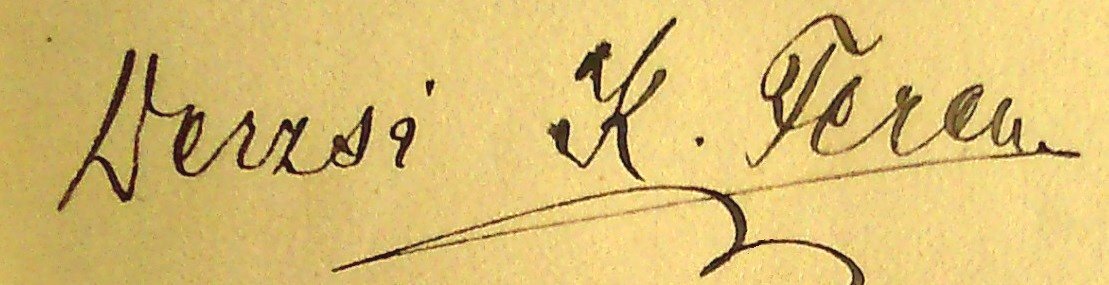
Signature of: ferenc derzsi kovács